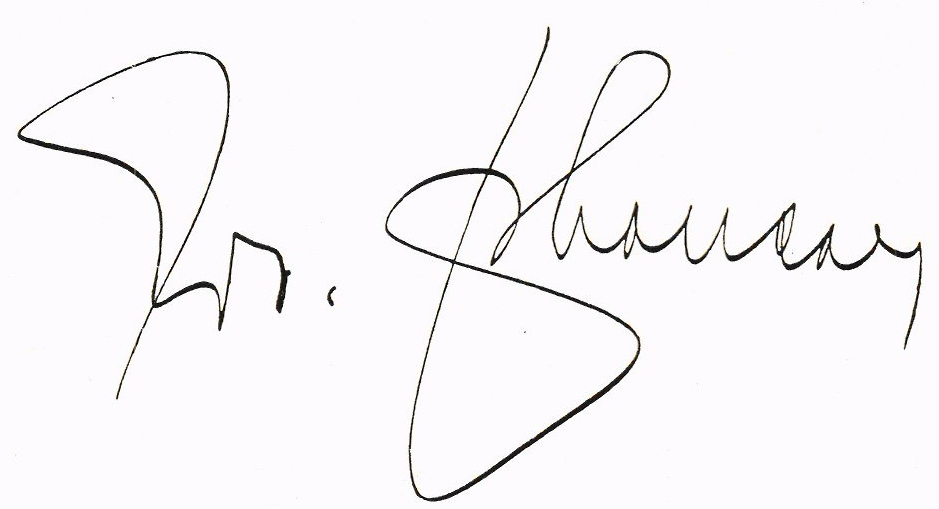
Signature of: edvard johanson